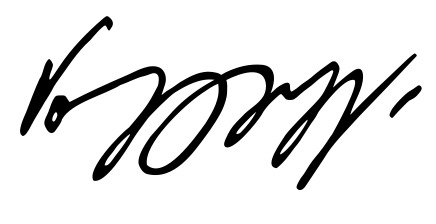
Signature of: võ nguyên giáp